Question: What was observed in the imaging?
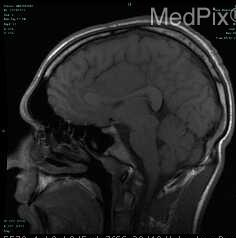
Answer: The imaging shows Large homogeneously enhancing lesion based in the dura of the falx, and pressing on the anterior cerebral hemisphere.  There is rightward mass effect on the falx as well as inferior displacement of the body of the corpus callosum with partial effacement of the third ventricle.  The mass looks extraaxial, but has intraaxial vasogengenic edema in frontal lobes surrounding the mass. Sagittal T1.